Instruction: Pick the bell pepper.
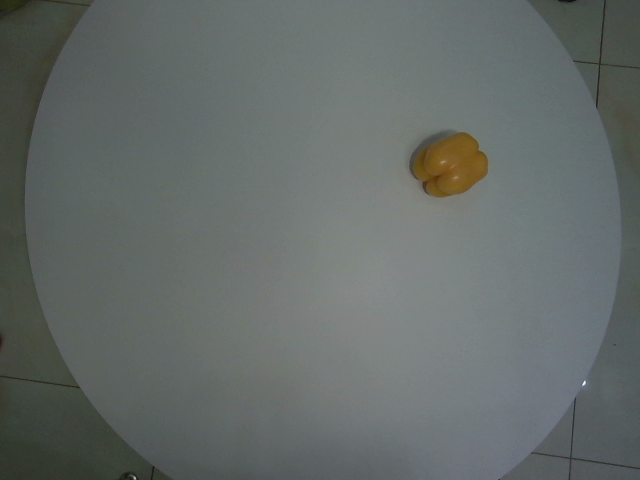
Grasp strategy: vertical